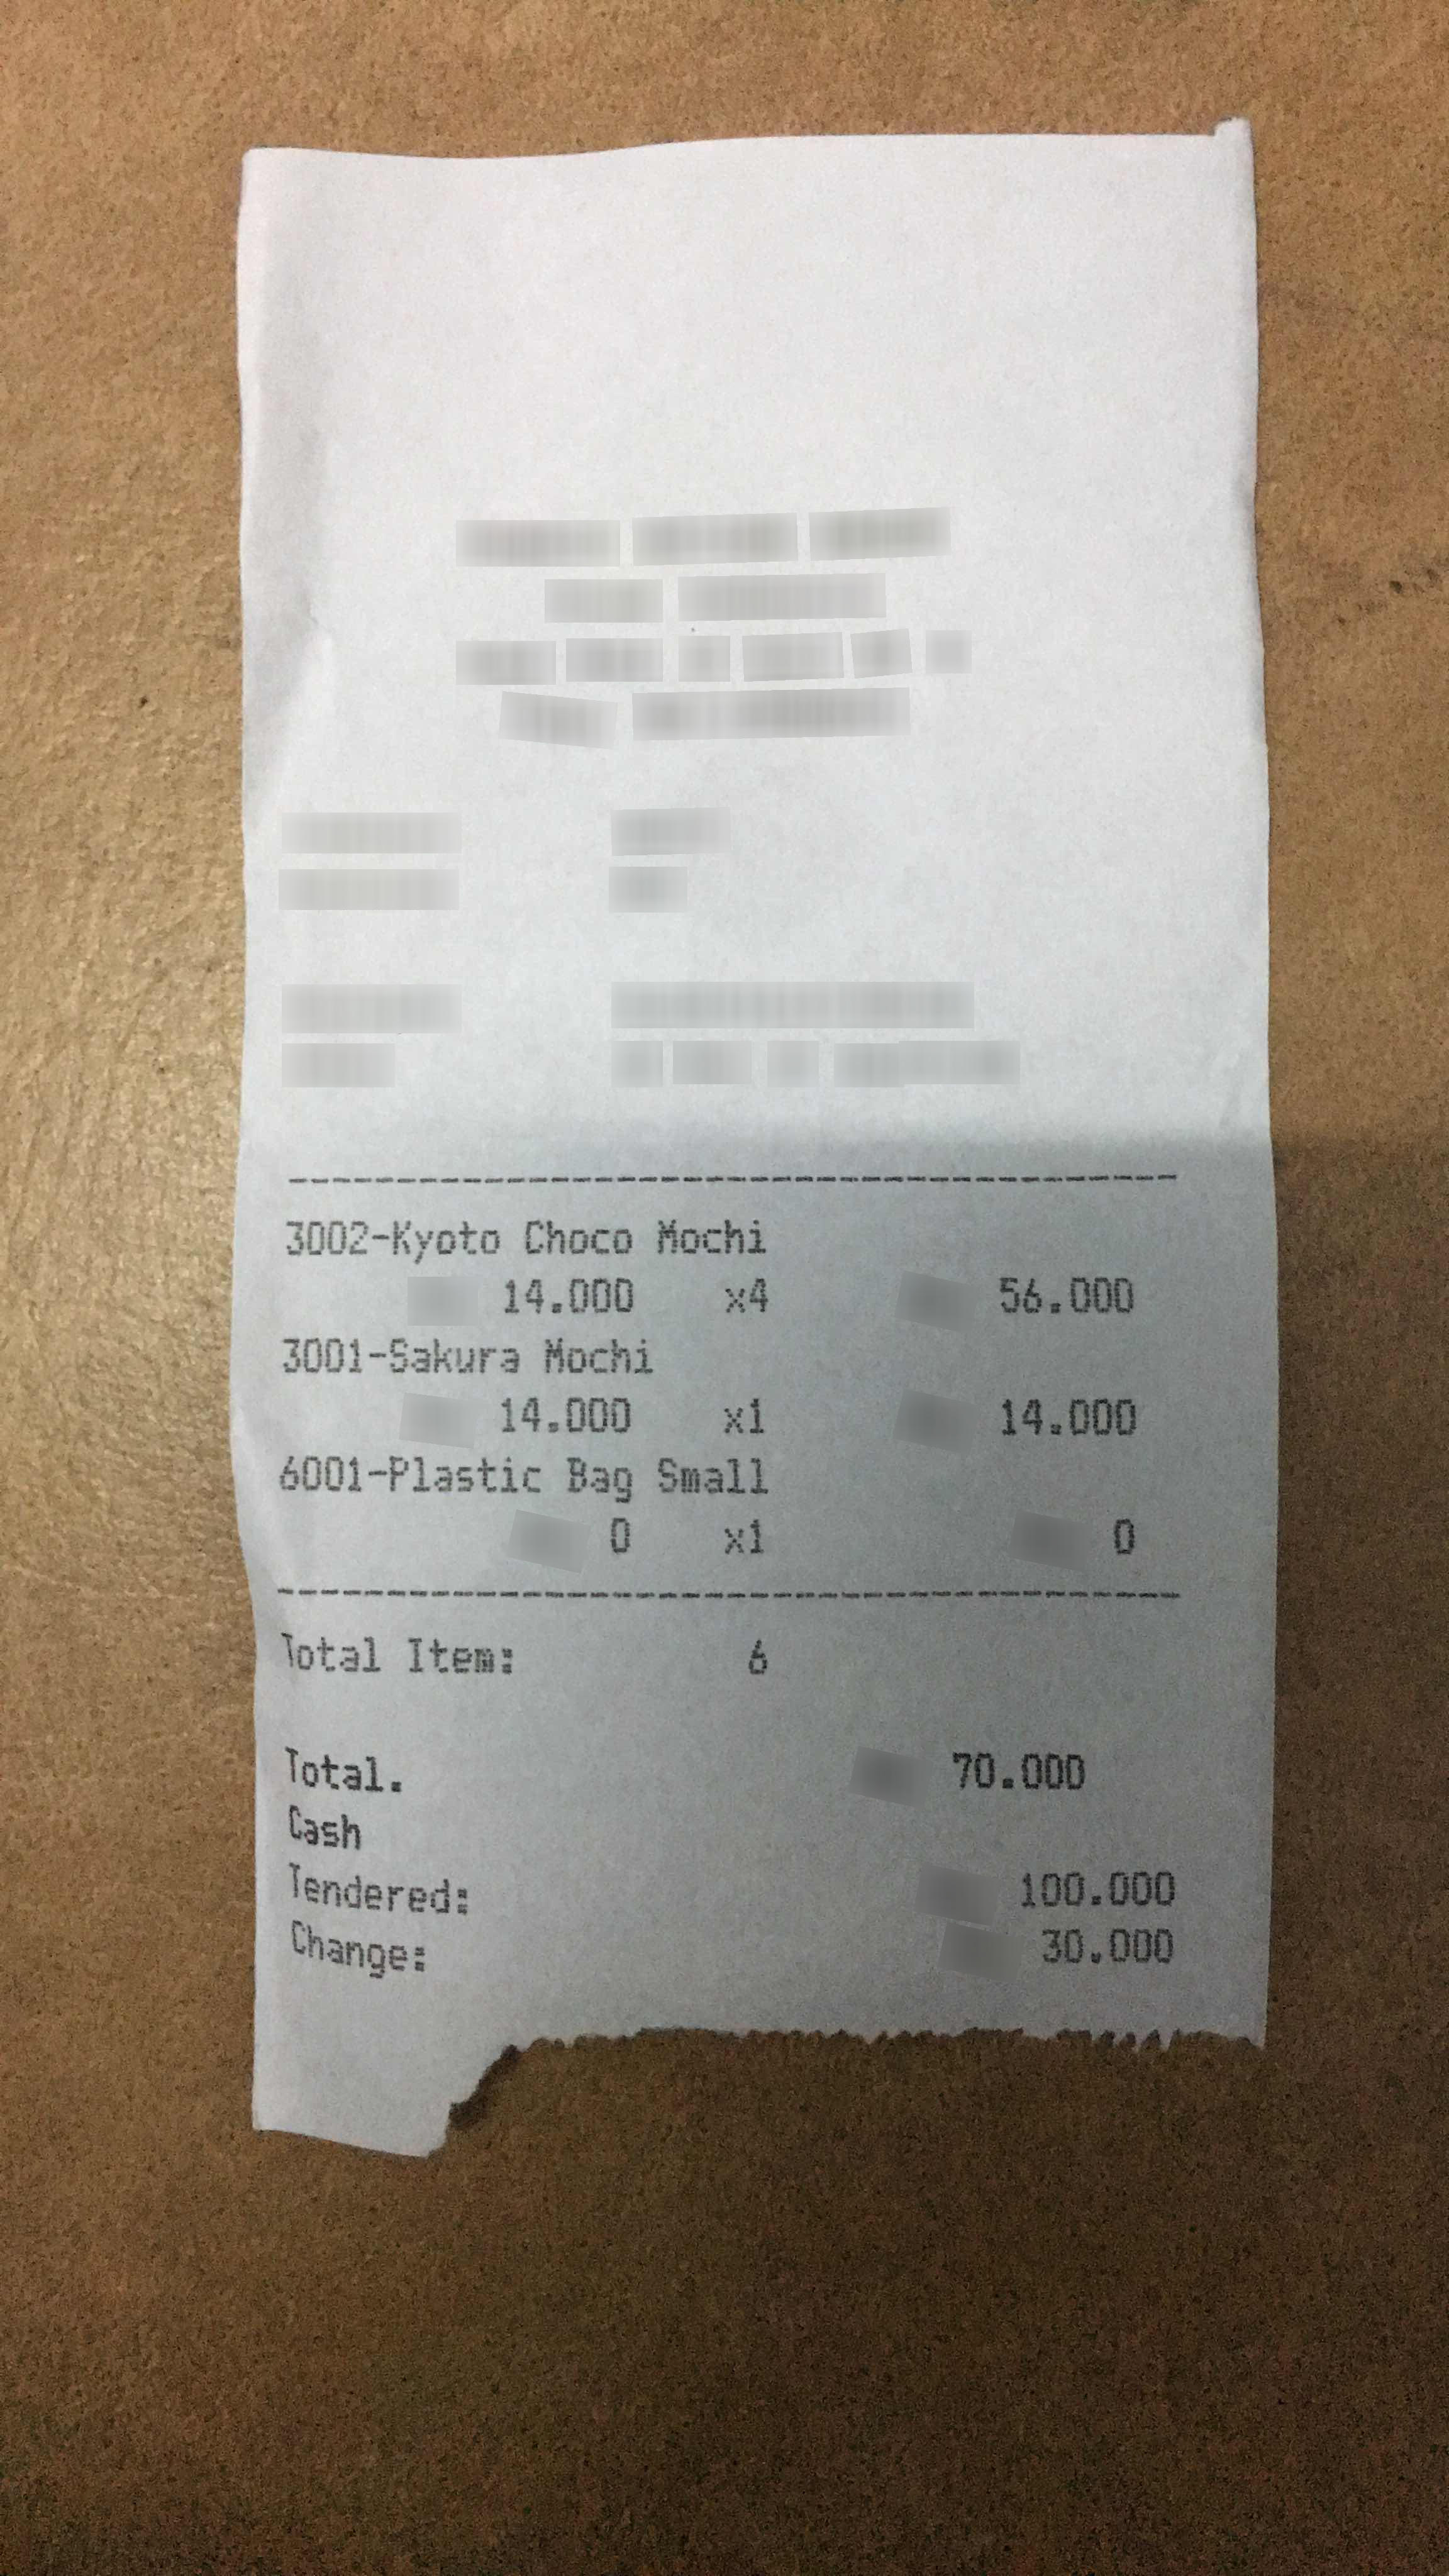
Number of items: 3
Total: 70.000
OCR text regions:
text: 3002-Kyoto
text: Choco
text: Mochi
text: 14.000
text: x4
text: 56.000
text: 3001-Sakura
text: Mochi
text: 14.000
text: x1
text: 14.000
text: 6001-Plastic
text: Bag
text: Small
text: 0
text: x1
text: 0
text: Total.
text: 70.000
text: Cash
text: Tendered:
text: 100.000
text: Change:
text: 30.000
text: Total
text: Item:
text: 6